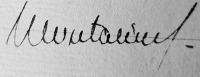
Signature of: jean pierre count of montalivet 1